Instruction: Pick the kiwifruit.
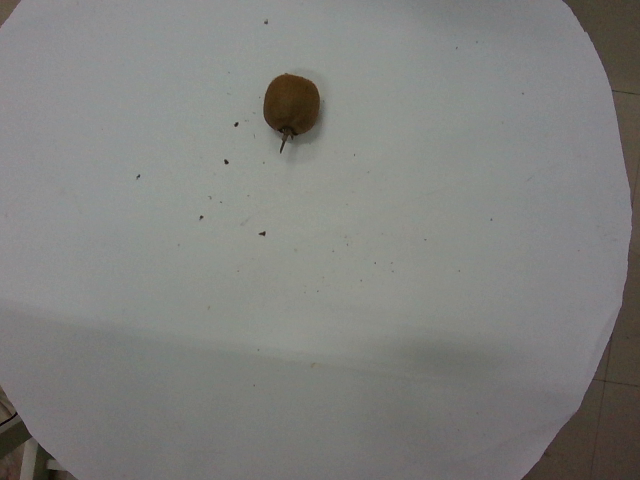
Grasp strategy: vertical